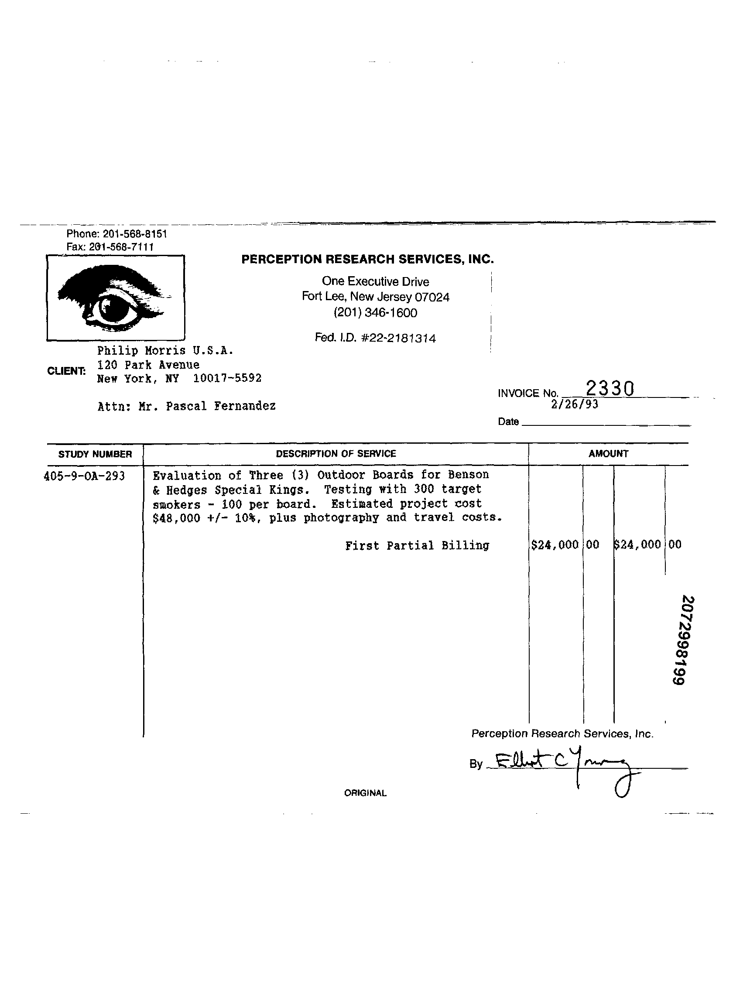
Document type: Invoice